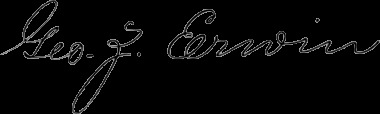
Signature of: george z erwin